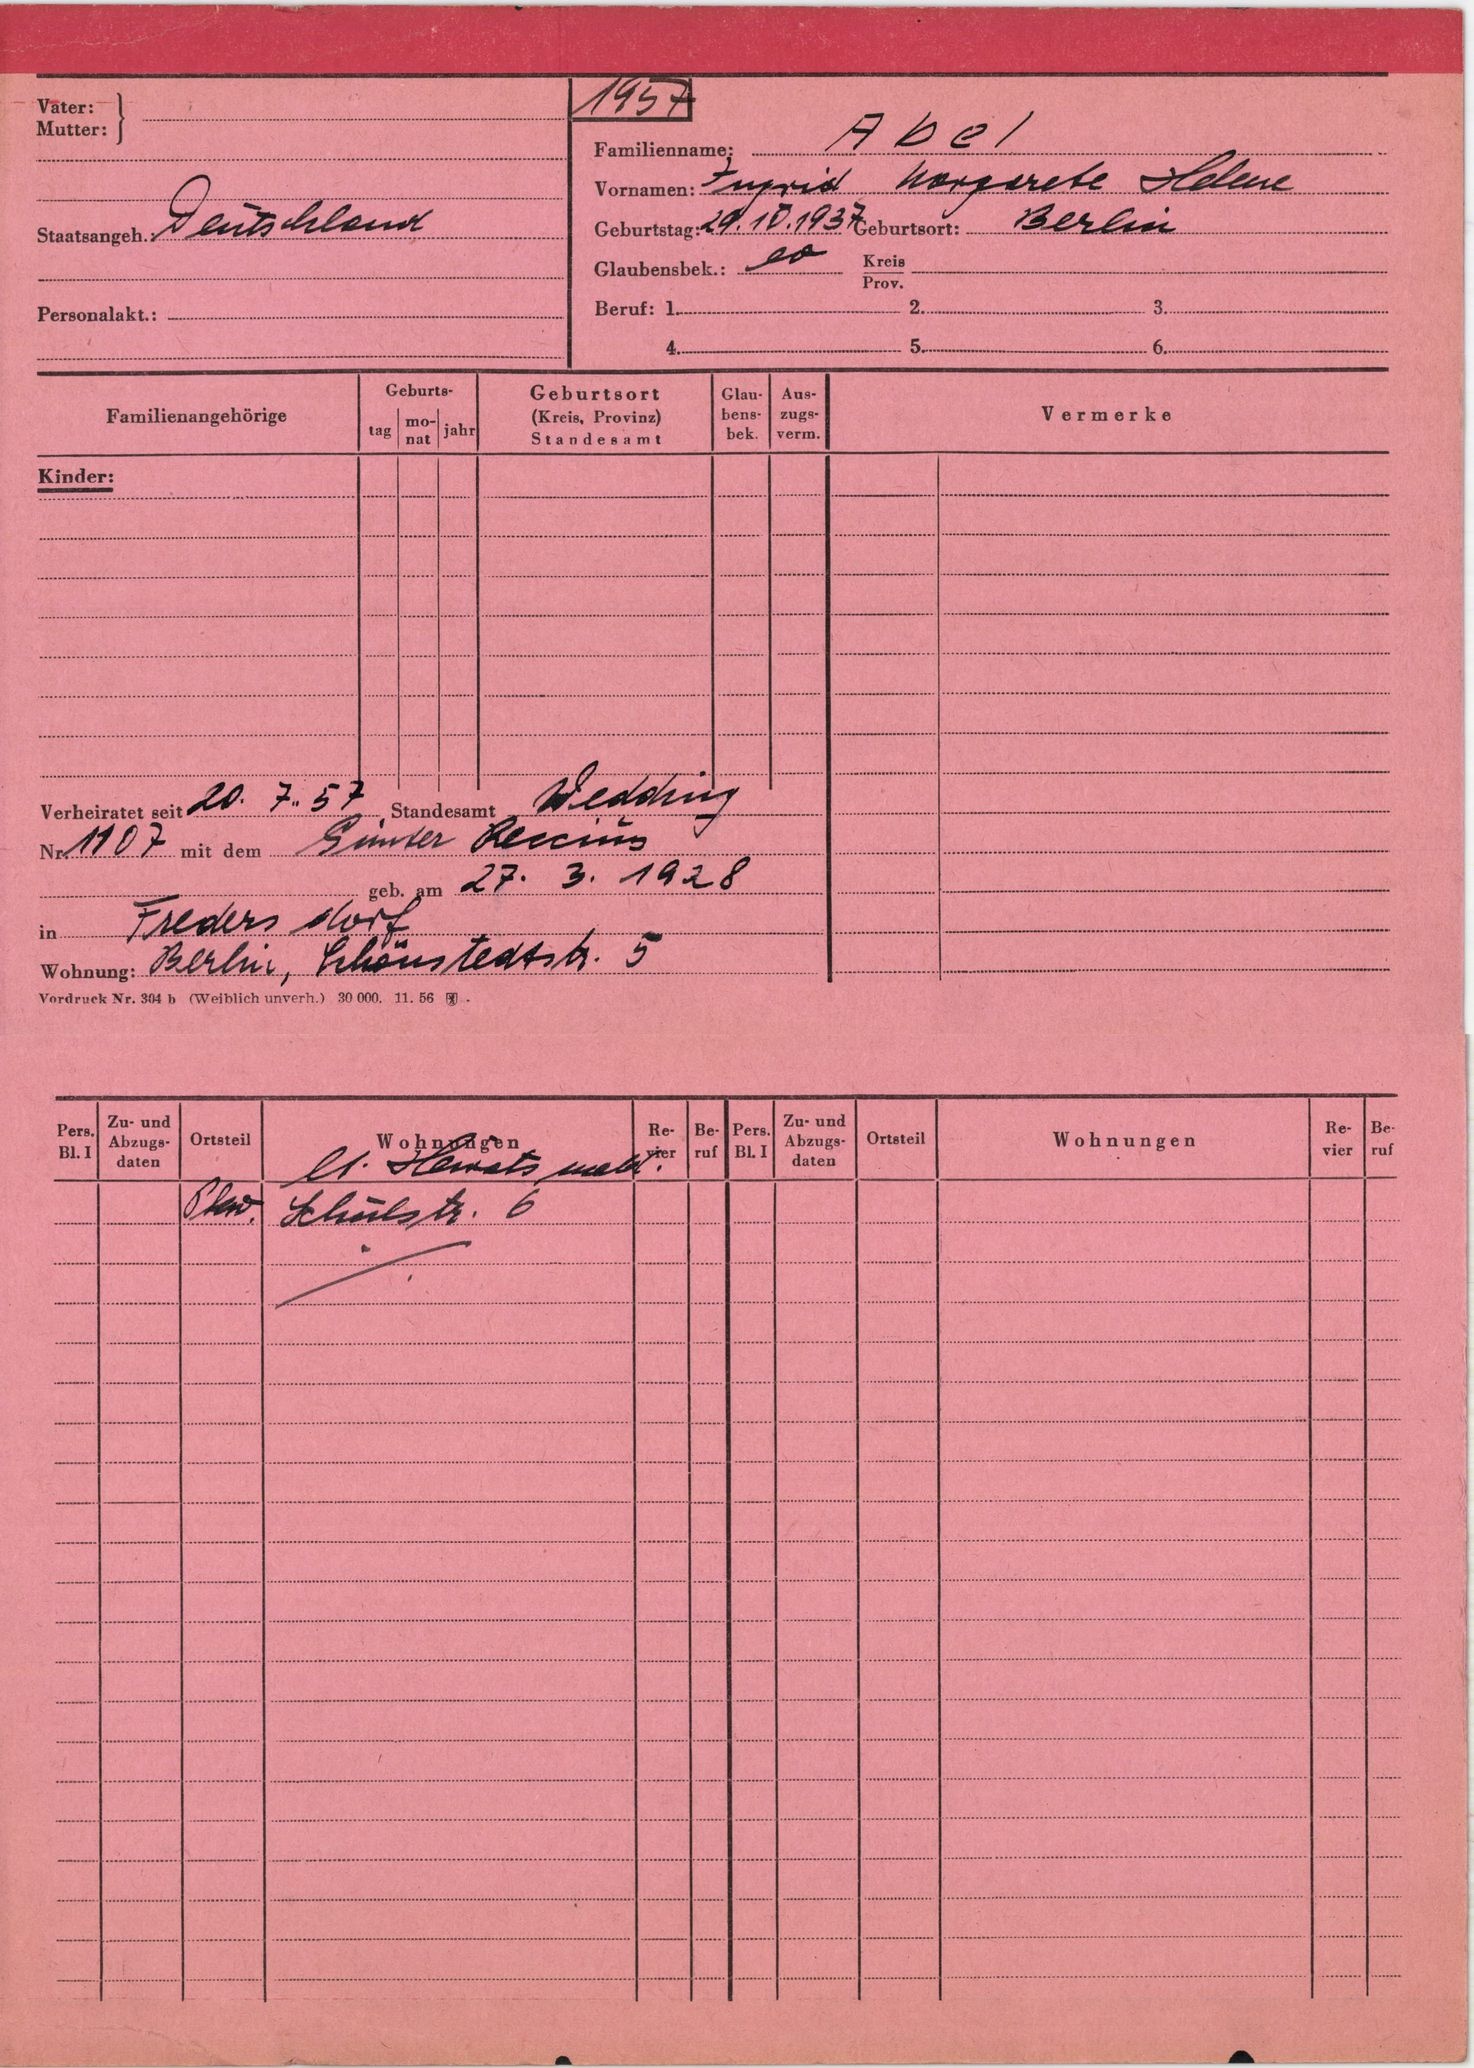
Abel